Question: What is the appraised value of the property as recorded in the document?
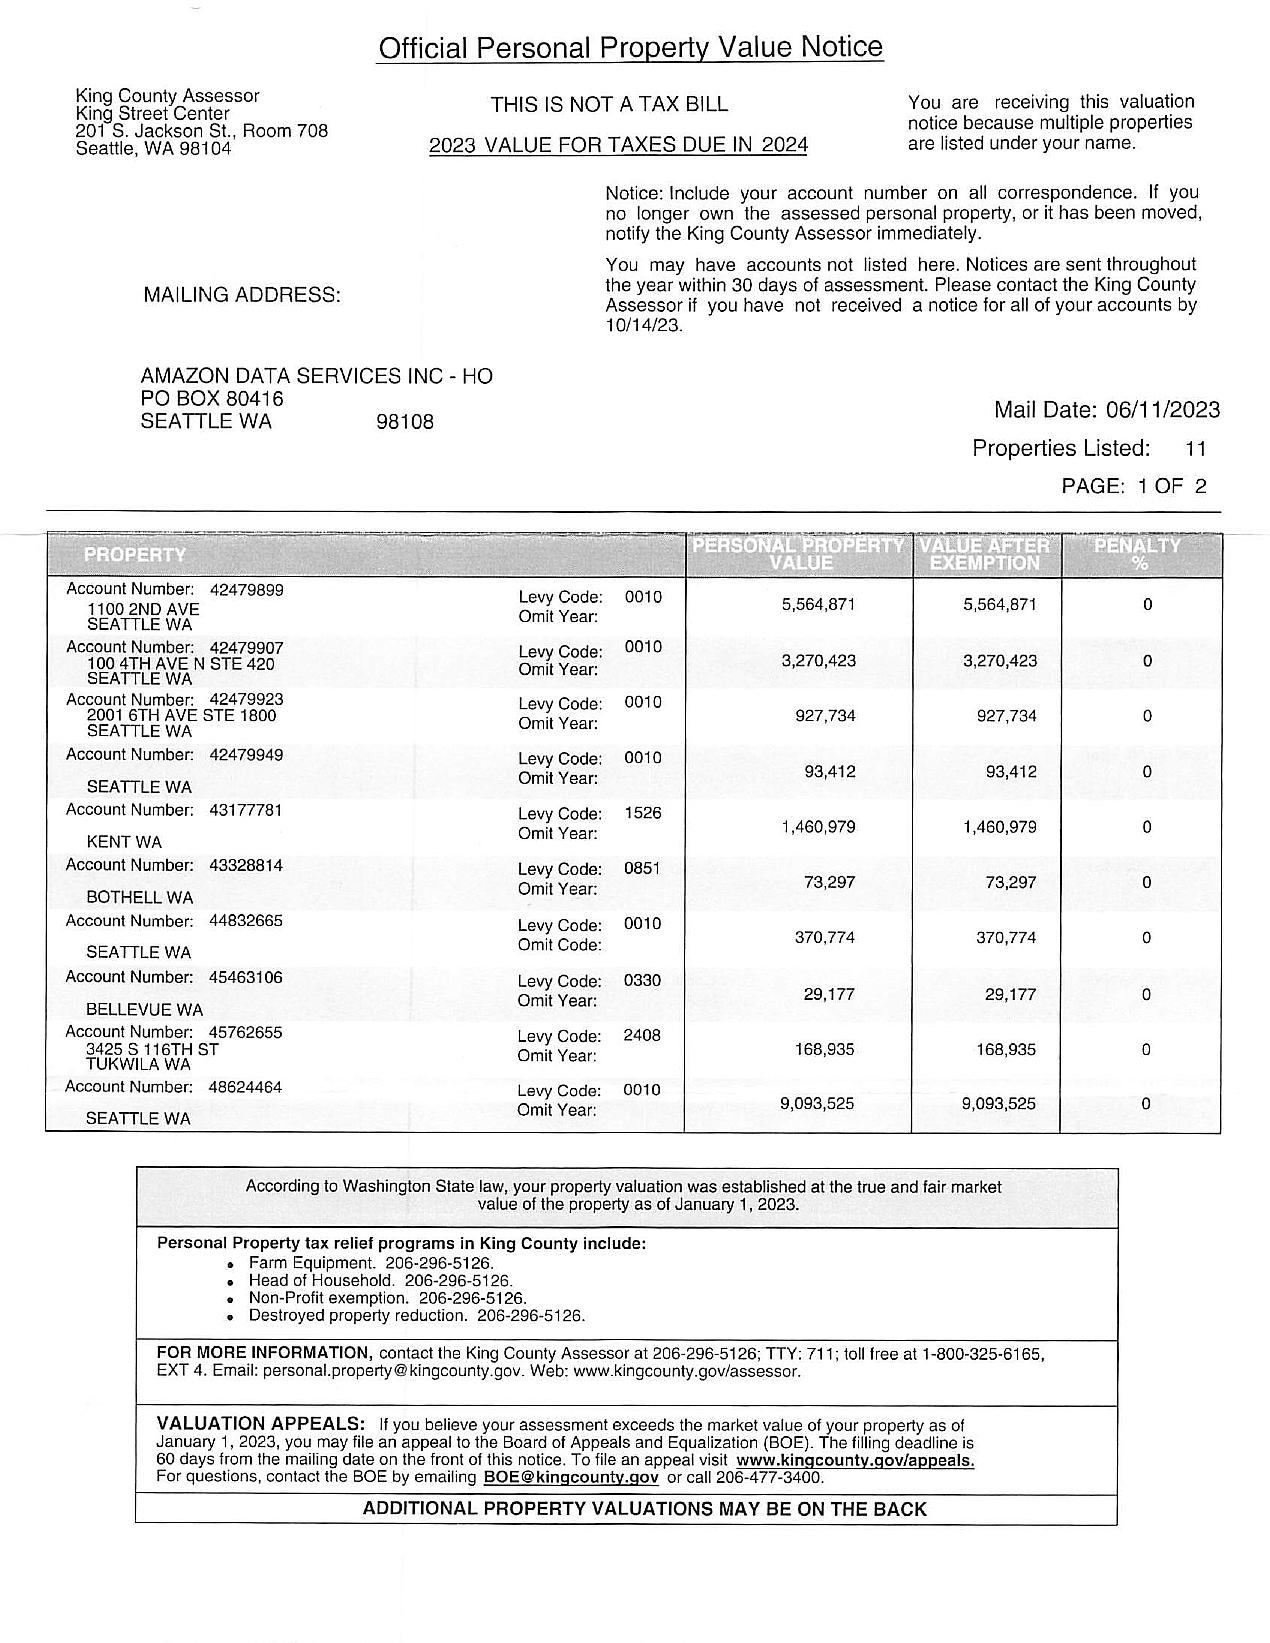
Answer: "9,093,525"